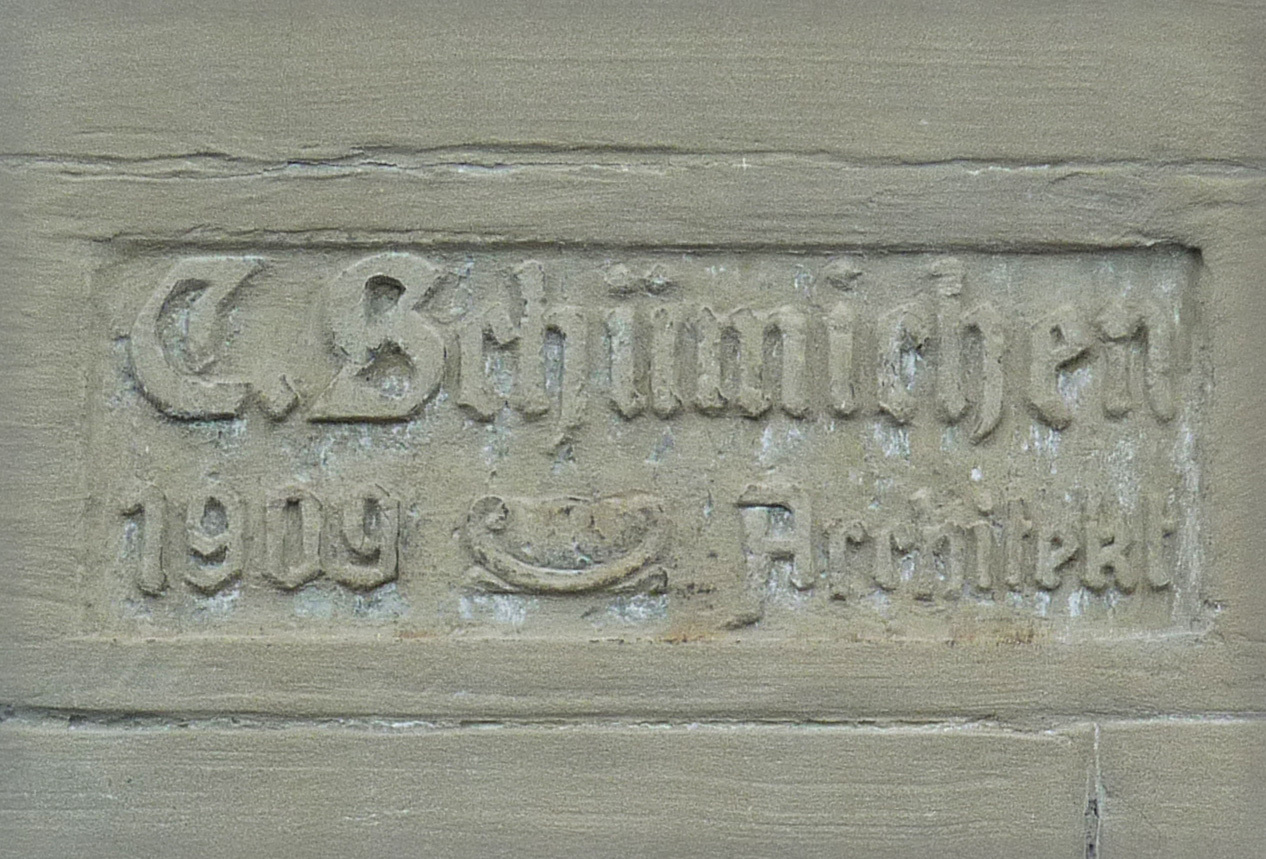
Signature of: carl schümichen